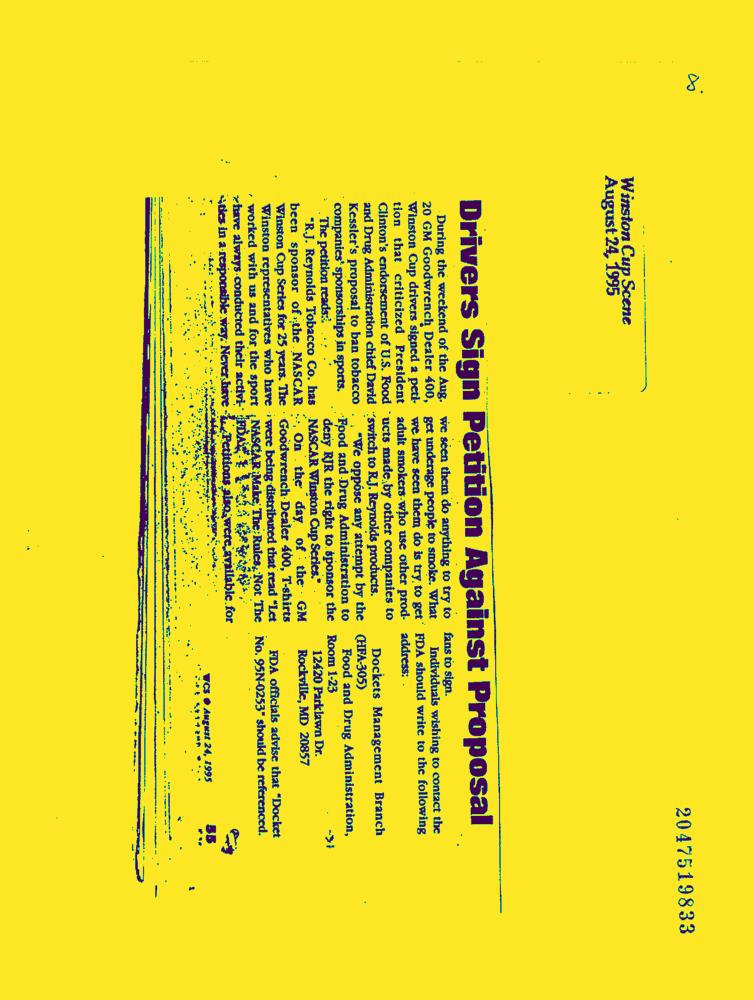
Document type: News-Article